Question: Which state is mentioned in the document?
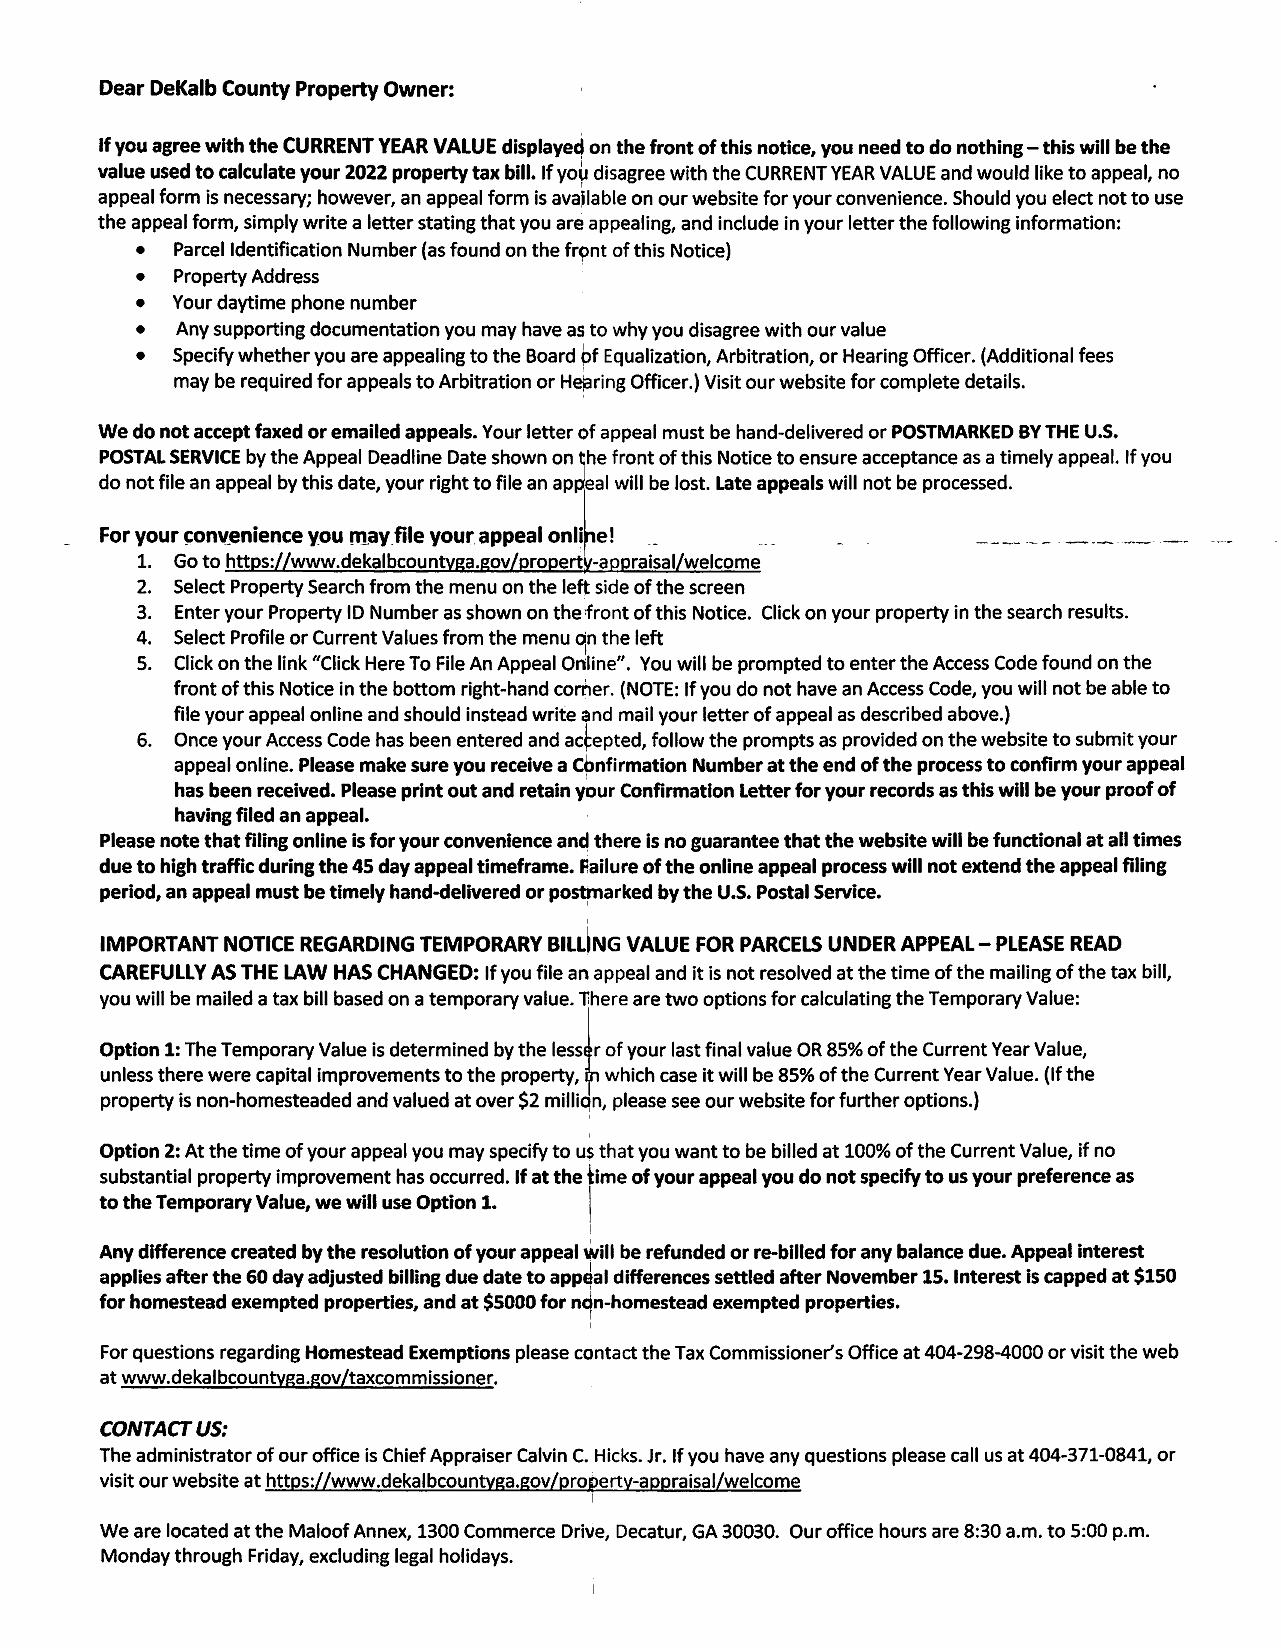
Answer: "GA"